Question: Describe the condition in detail:
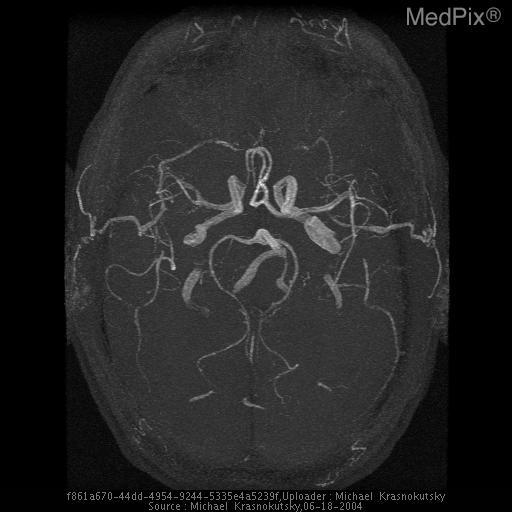
Answer: The disease is discussed as: Absence or hypoplasia of A1 segment of anterior cerebral artery occurs approximately in 2% of general population.  It is a conjenital vascular variant that usually does not cause any symptoms of vascular insufficiency.  This finding is most often incidental.

Absence or hypoplasia of A1 segment should be differentiated from other more serious etiologies that can give similar appearance.  These include dissection and occlusion.  Complete occlusion (thrombotic or embolic) should be differentiated from a conjenital absence of A1.  Dissection or partial occlusion should be differentiated from a hypoplastic A1.
Certainly, clinical history and patients syptoms will most likely help in differentiation between variant and dissection/occlusion.  However, the distinction can be made by looking for findings that are associated with conjenital variant of A1 segment.  In most cases, an ipsilateral internal carotid artery (ICA) will be of smaller in diameter and contralateral ICA will be enlarged.  Additionally, anterior cerebral artery (ACA) is usually smaller in diameter than an adjacent middle cerebral artery (MCA).  In case of hypoplasia or absence of A1, a contralateral ACA is enlarged measuring closer to the adjacent MCA.

People with either of these conjenital variants have increased chance of developing an ACOM artery aneurysm.